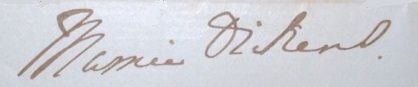
Signature of: mary dickens